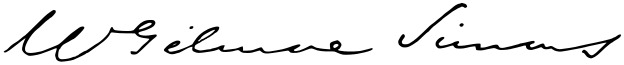
Signature of: william gilmore simms